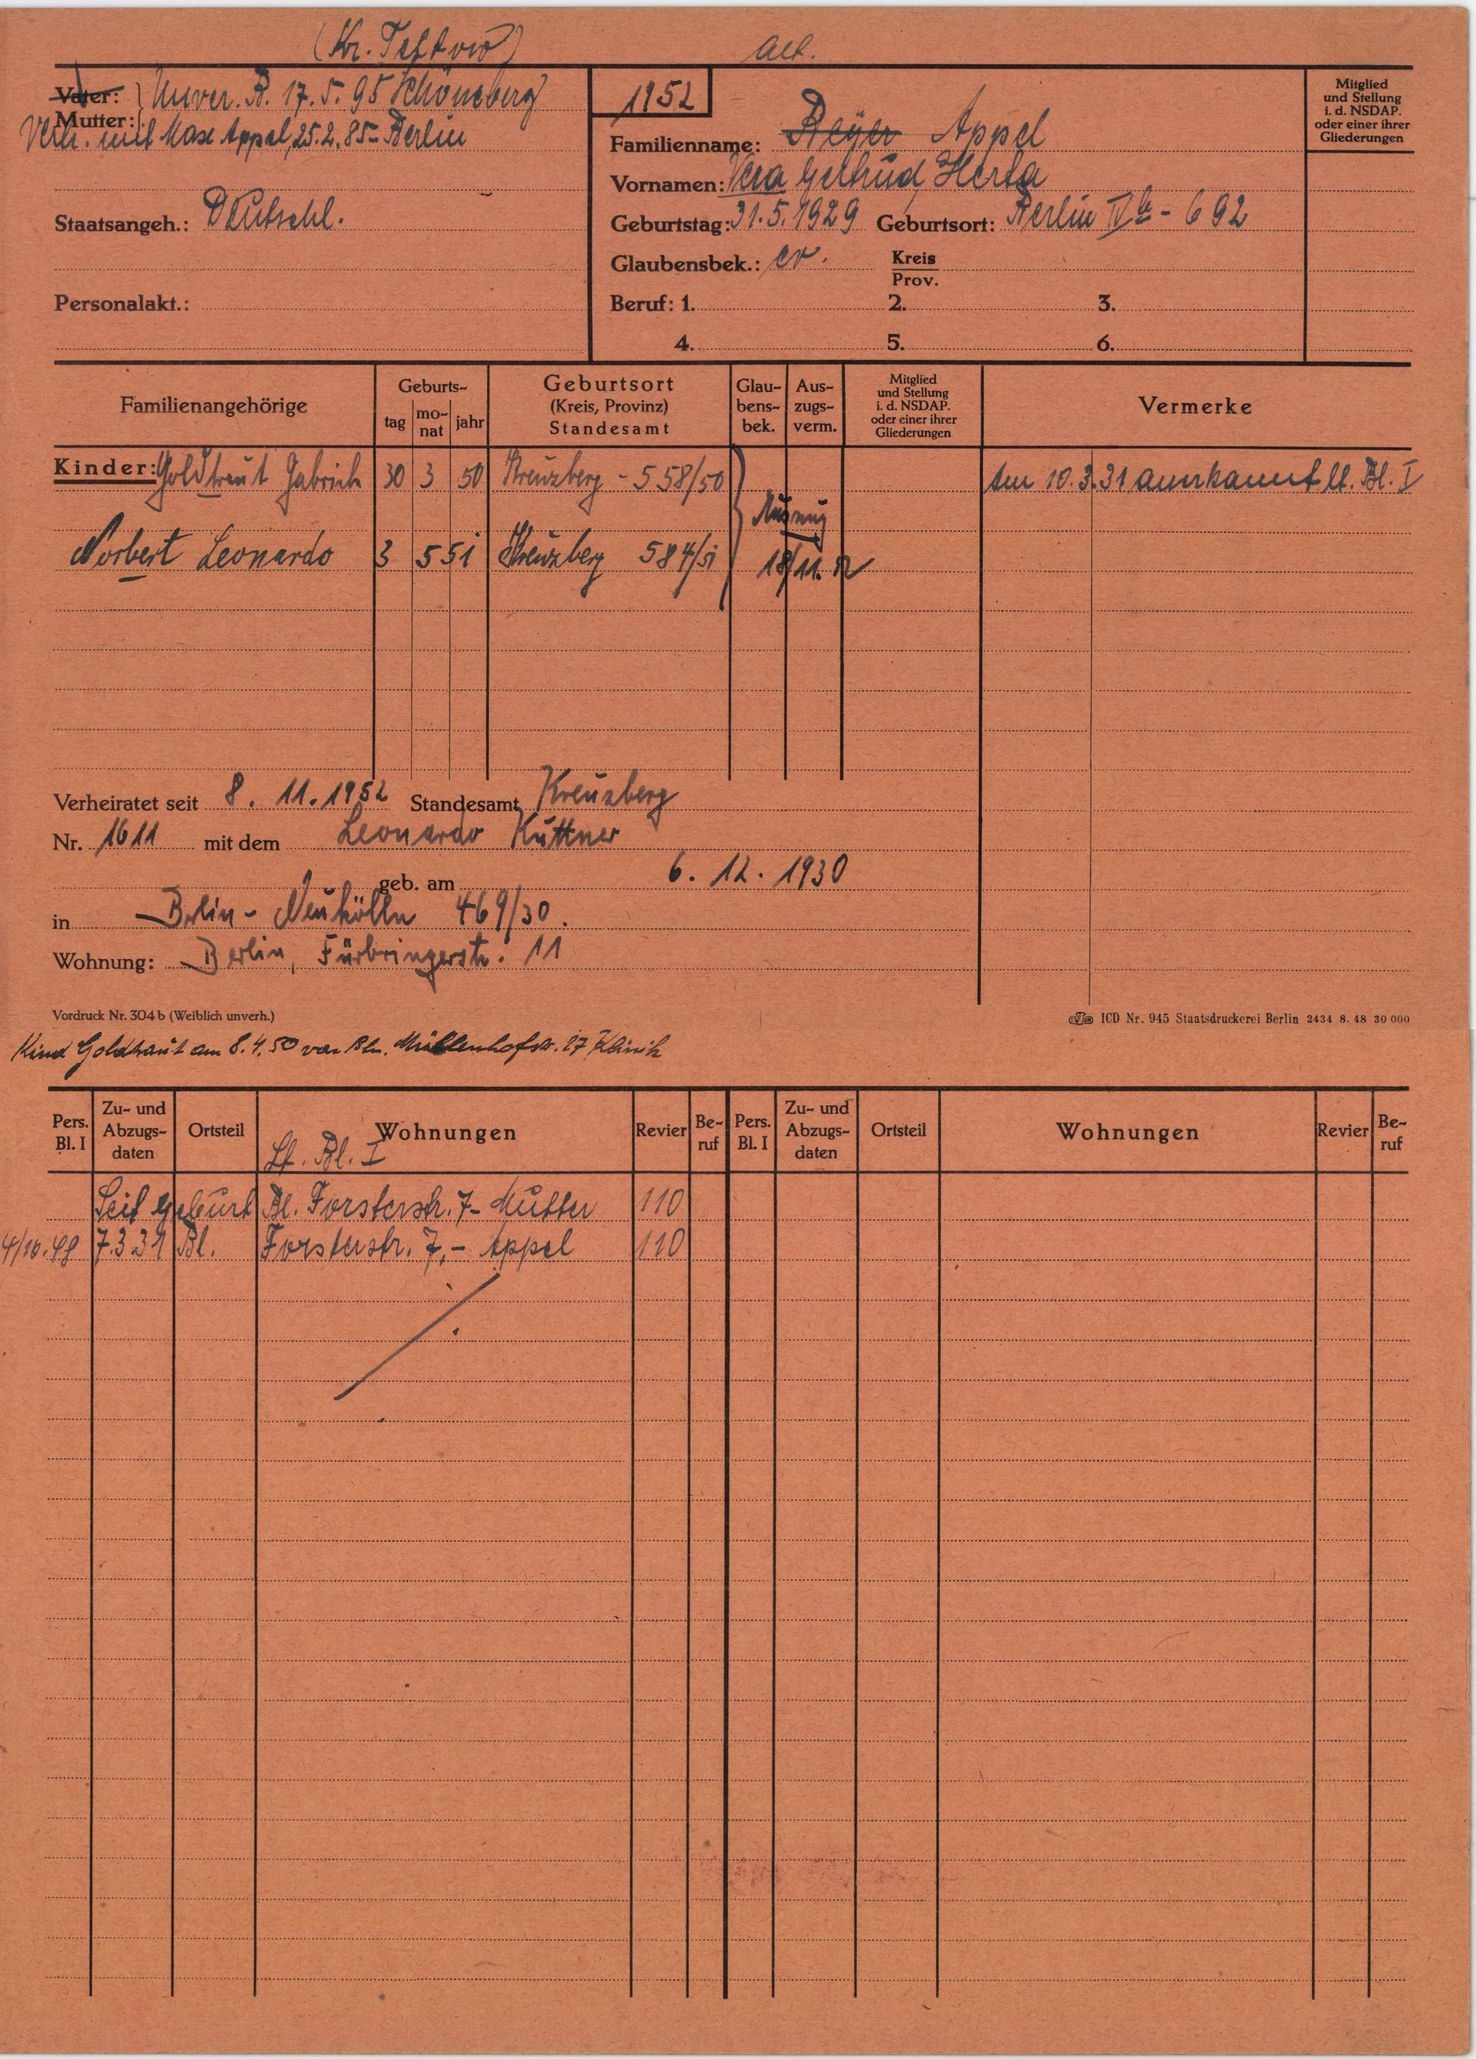
Beyer Appel